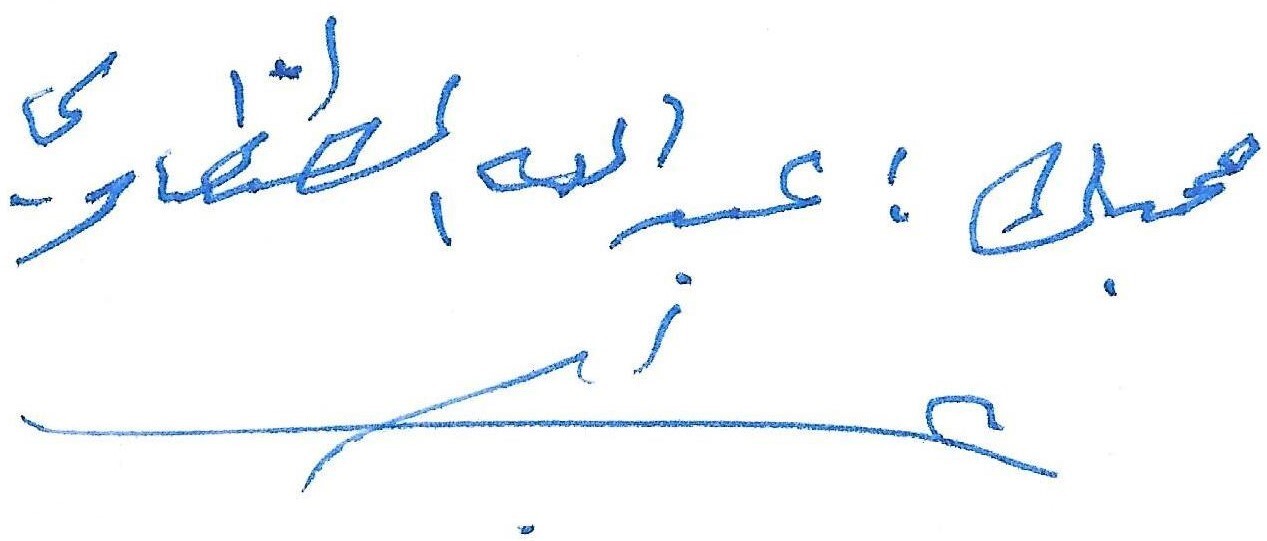
Signature of: q12223389